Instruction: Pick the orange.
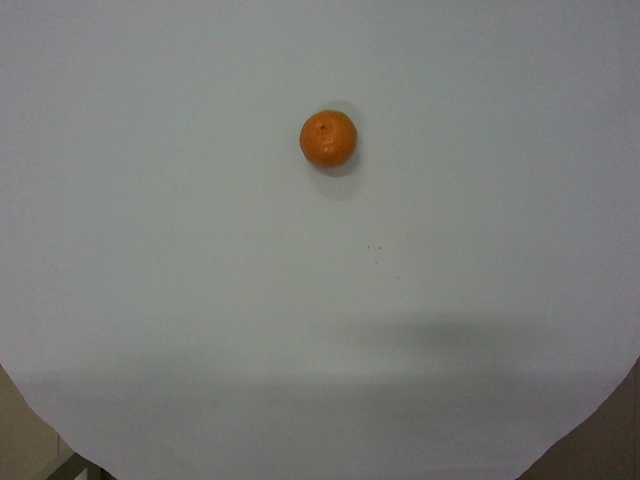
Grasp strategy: vertical